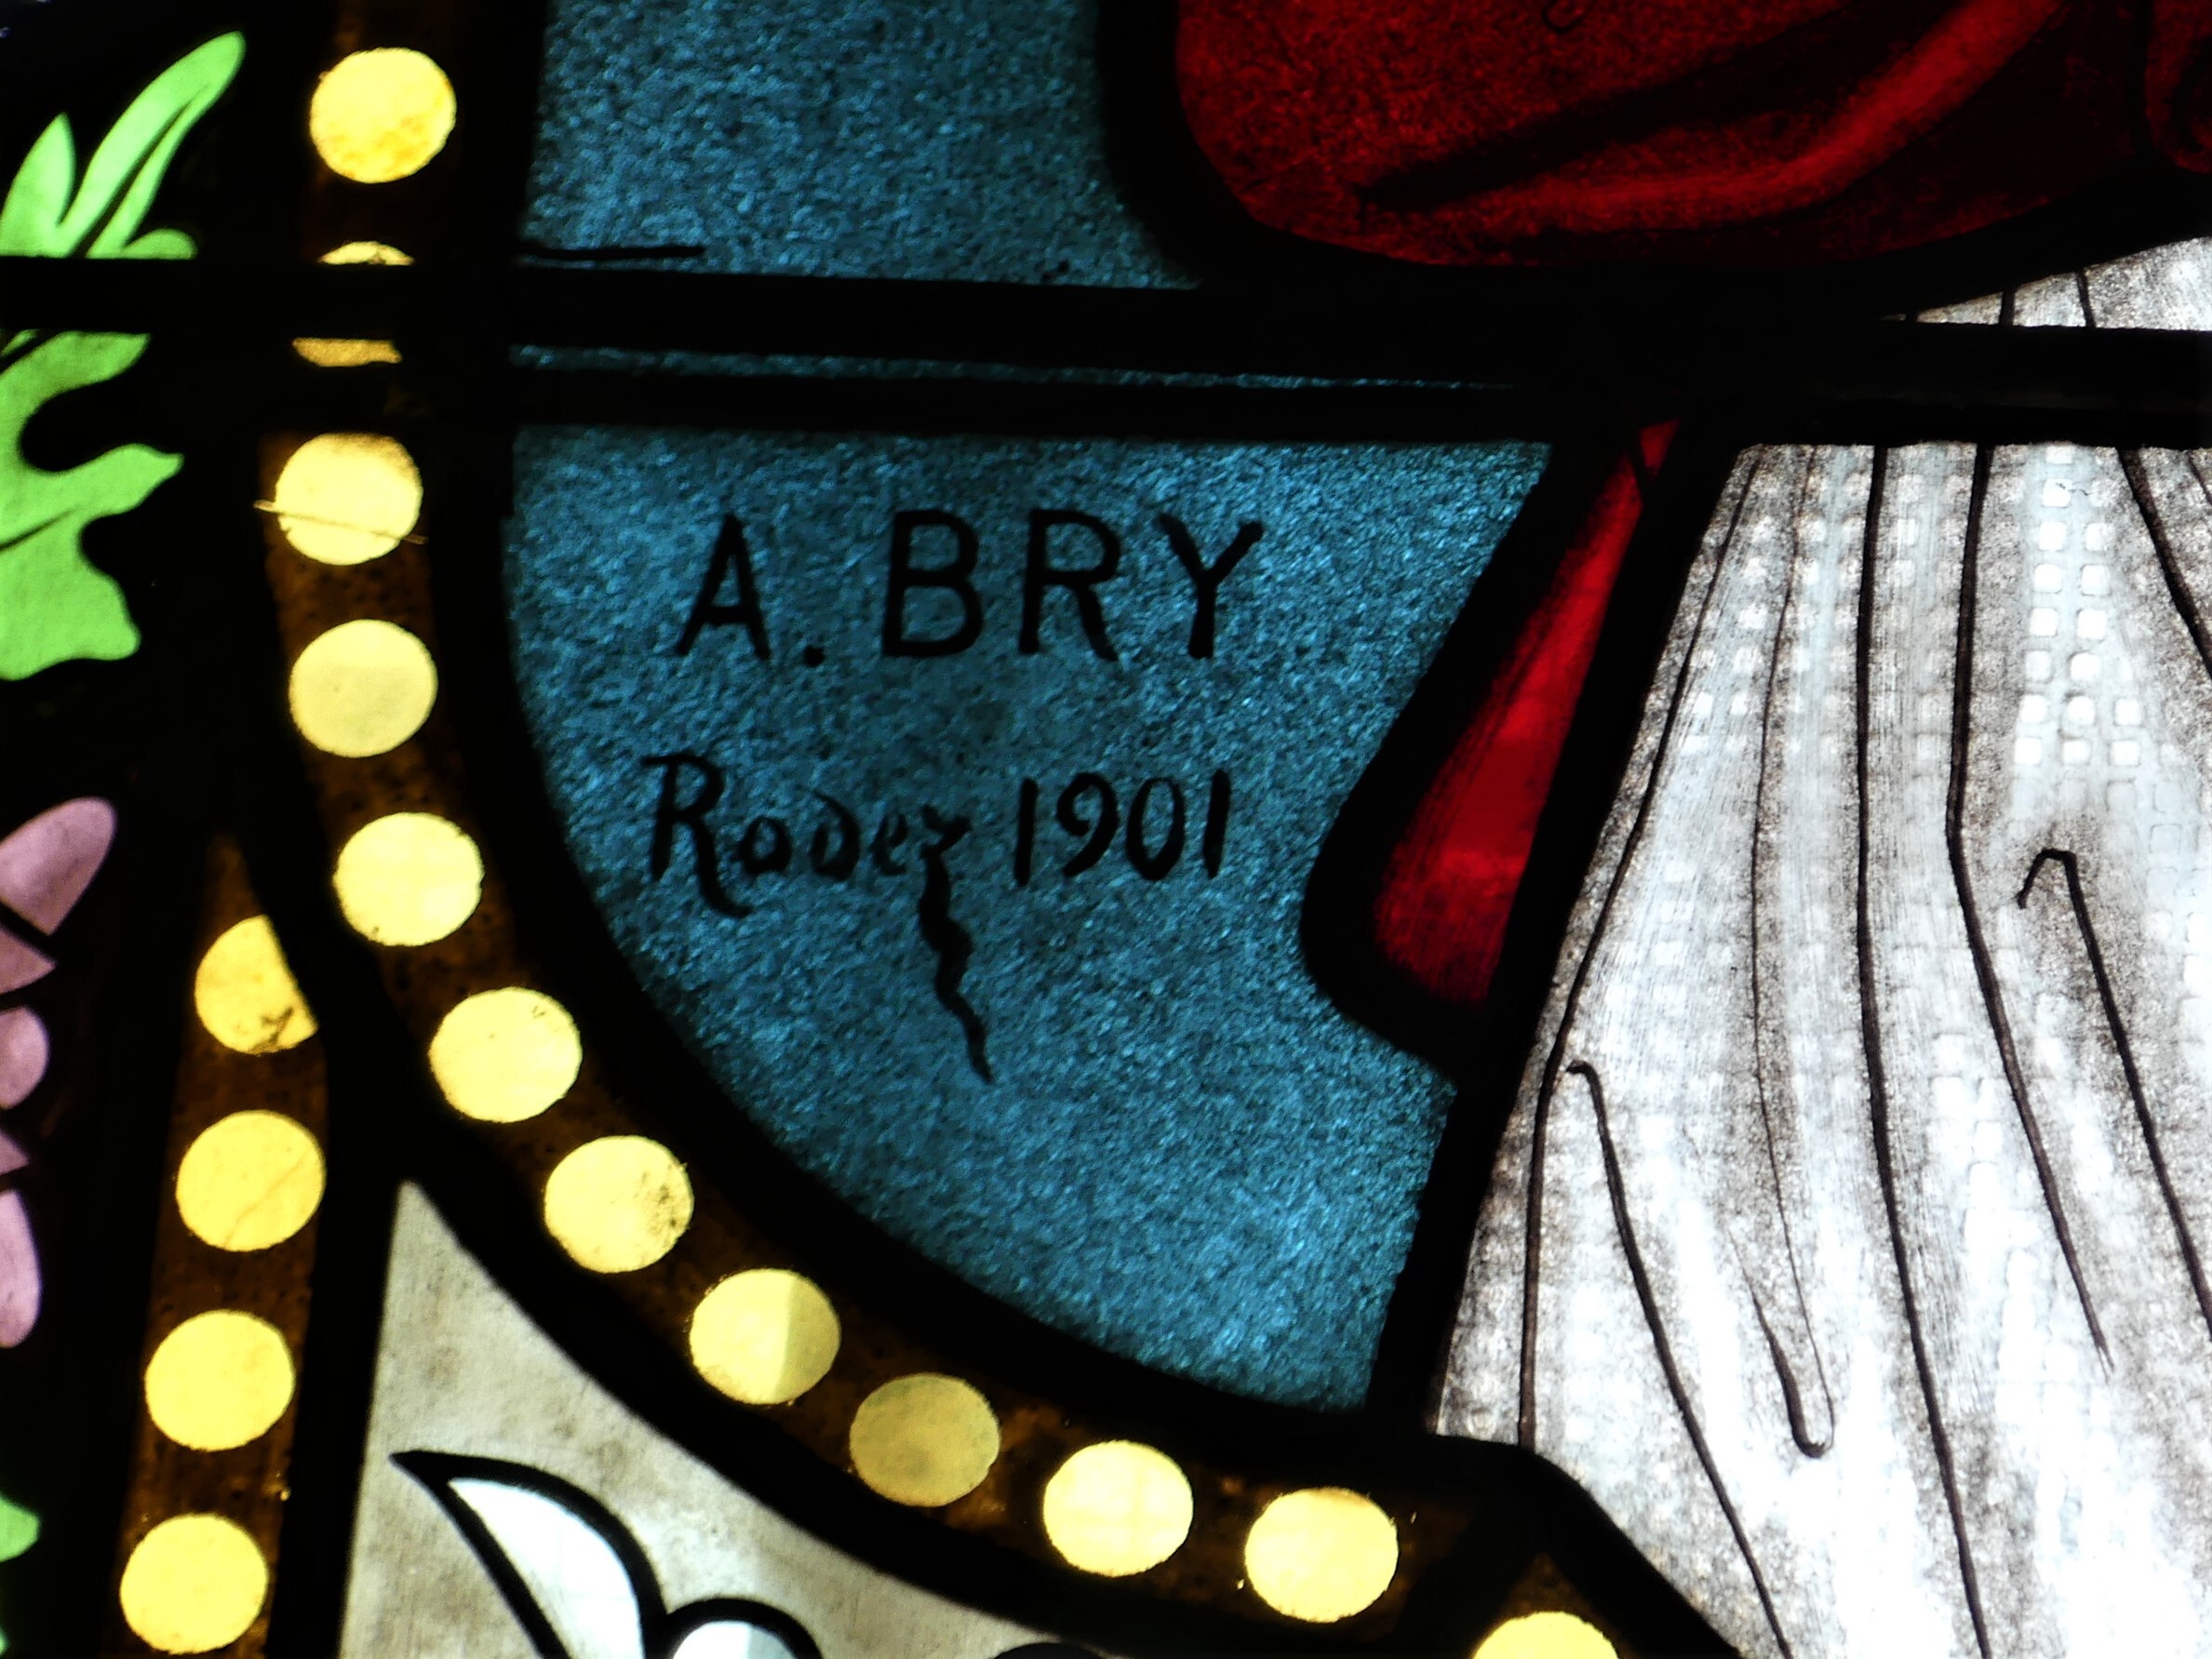
Signature of: albert marius bry